Question: What might the diagnosis be?
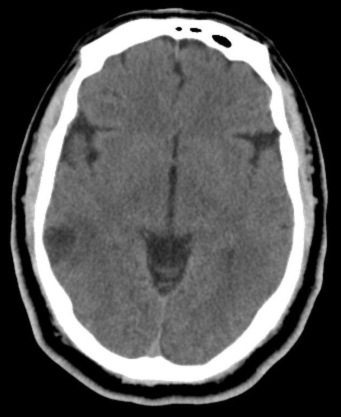
Answer: The possible diagnosis includes •  Abscess - chronic (because of calcification)
•  Neoplasm (astrocytoma, oligodendroglioma).